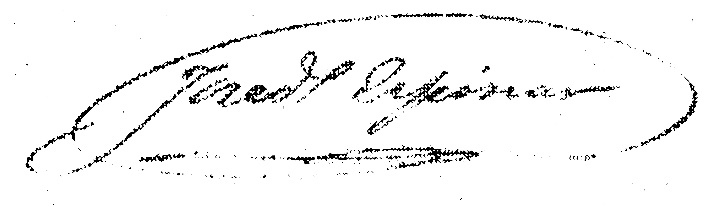
Signature of: josé domingo espinar aranda